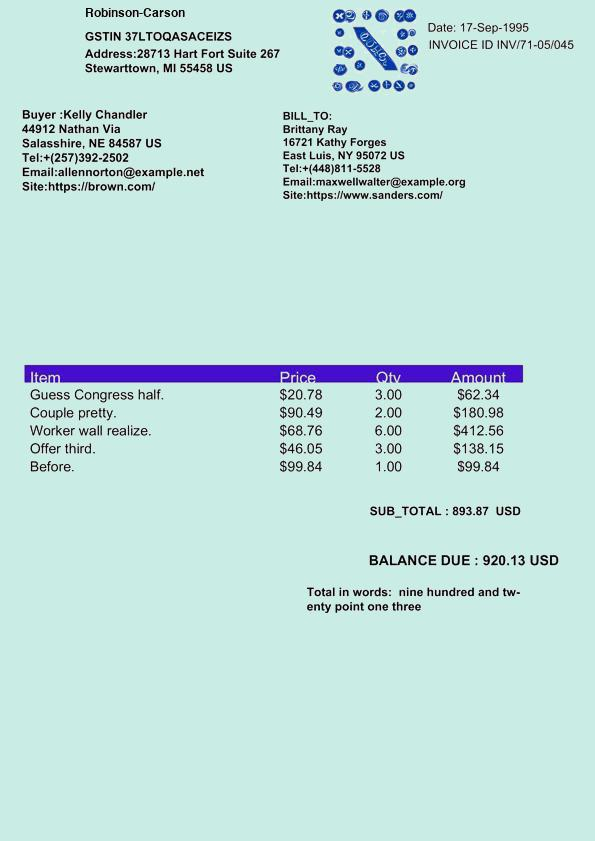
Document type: Invoice